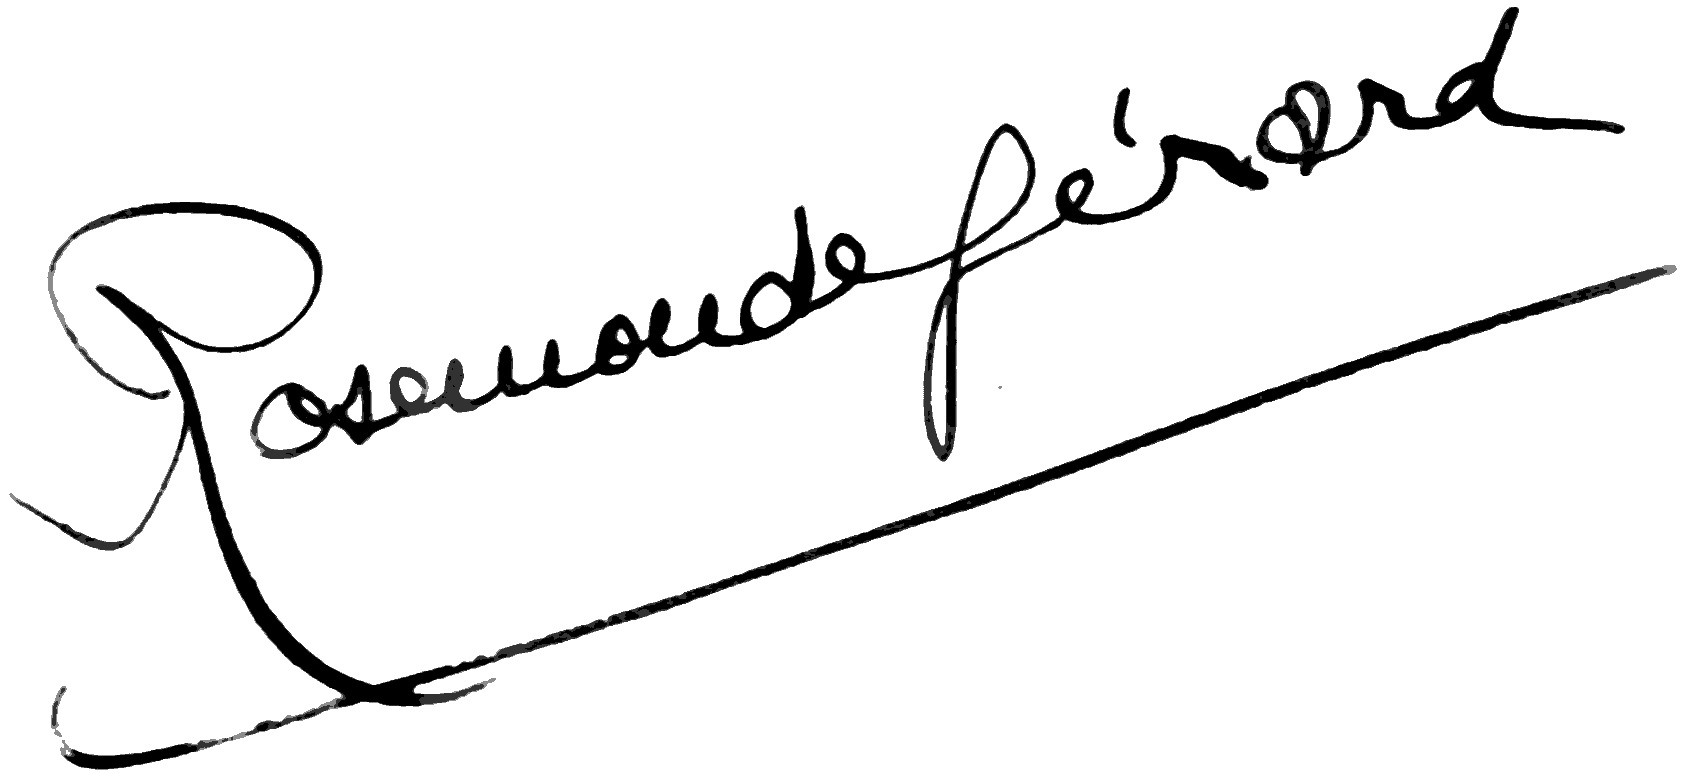
Signature of: rosemonde gérard